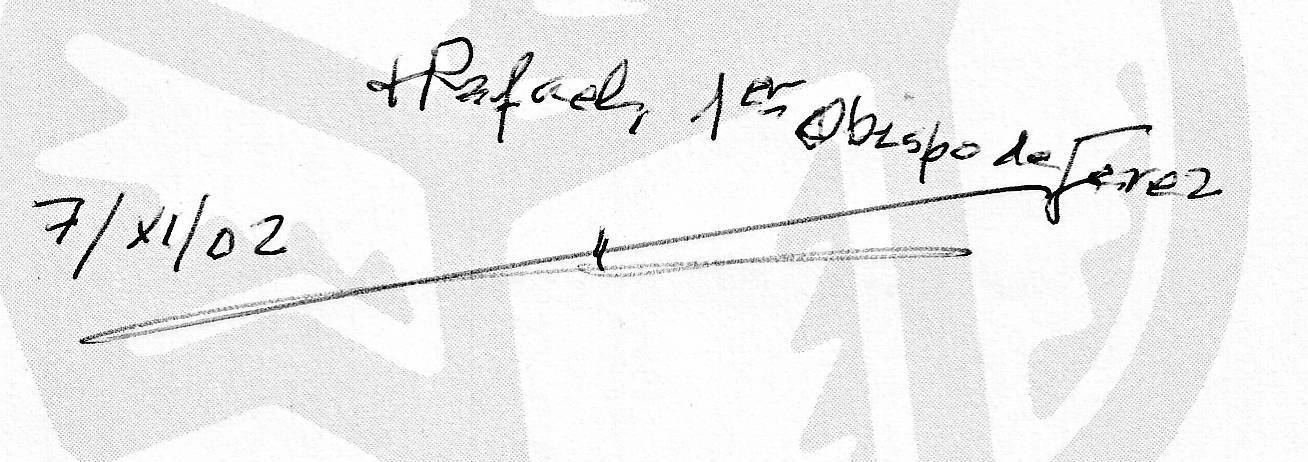
Signature of: rafael bellido caro